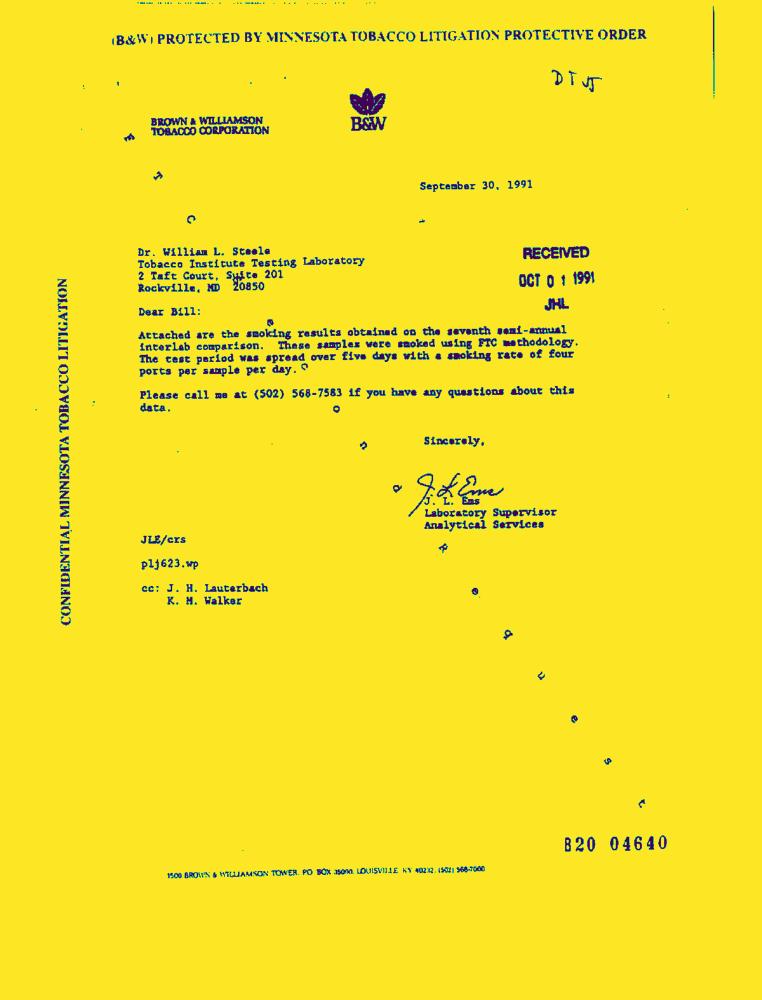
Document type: Letter-Doc